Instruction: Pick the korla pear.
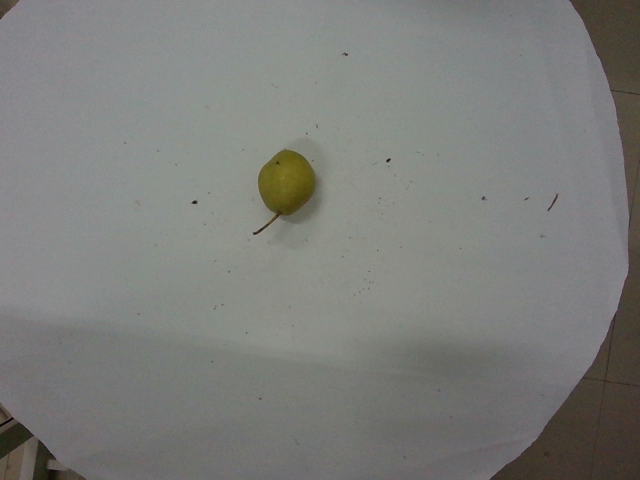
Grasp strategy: vertical